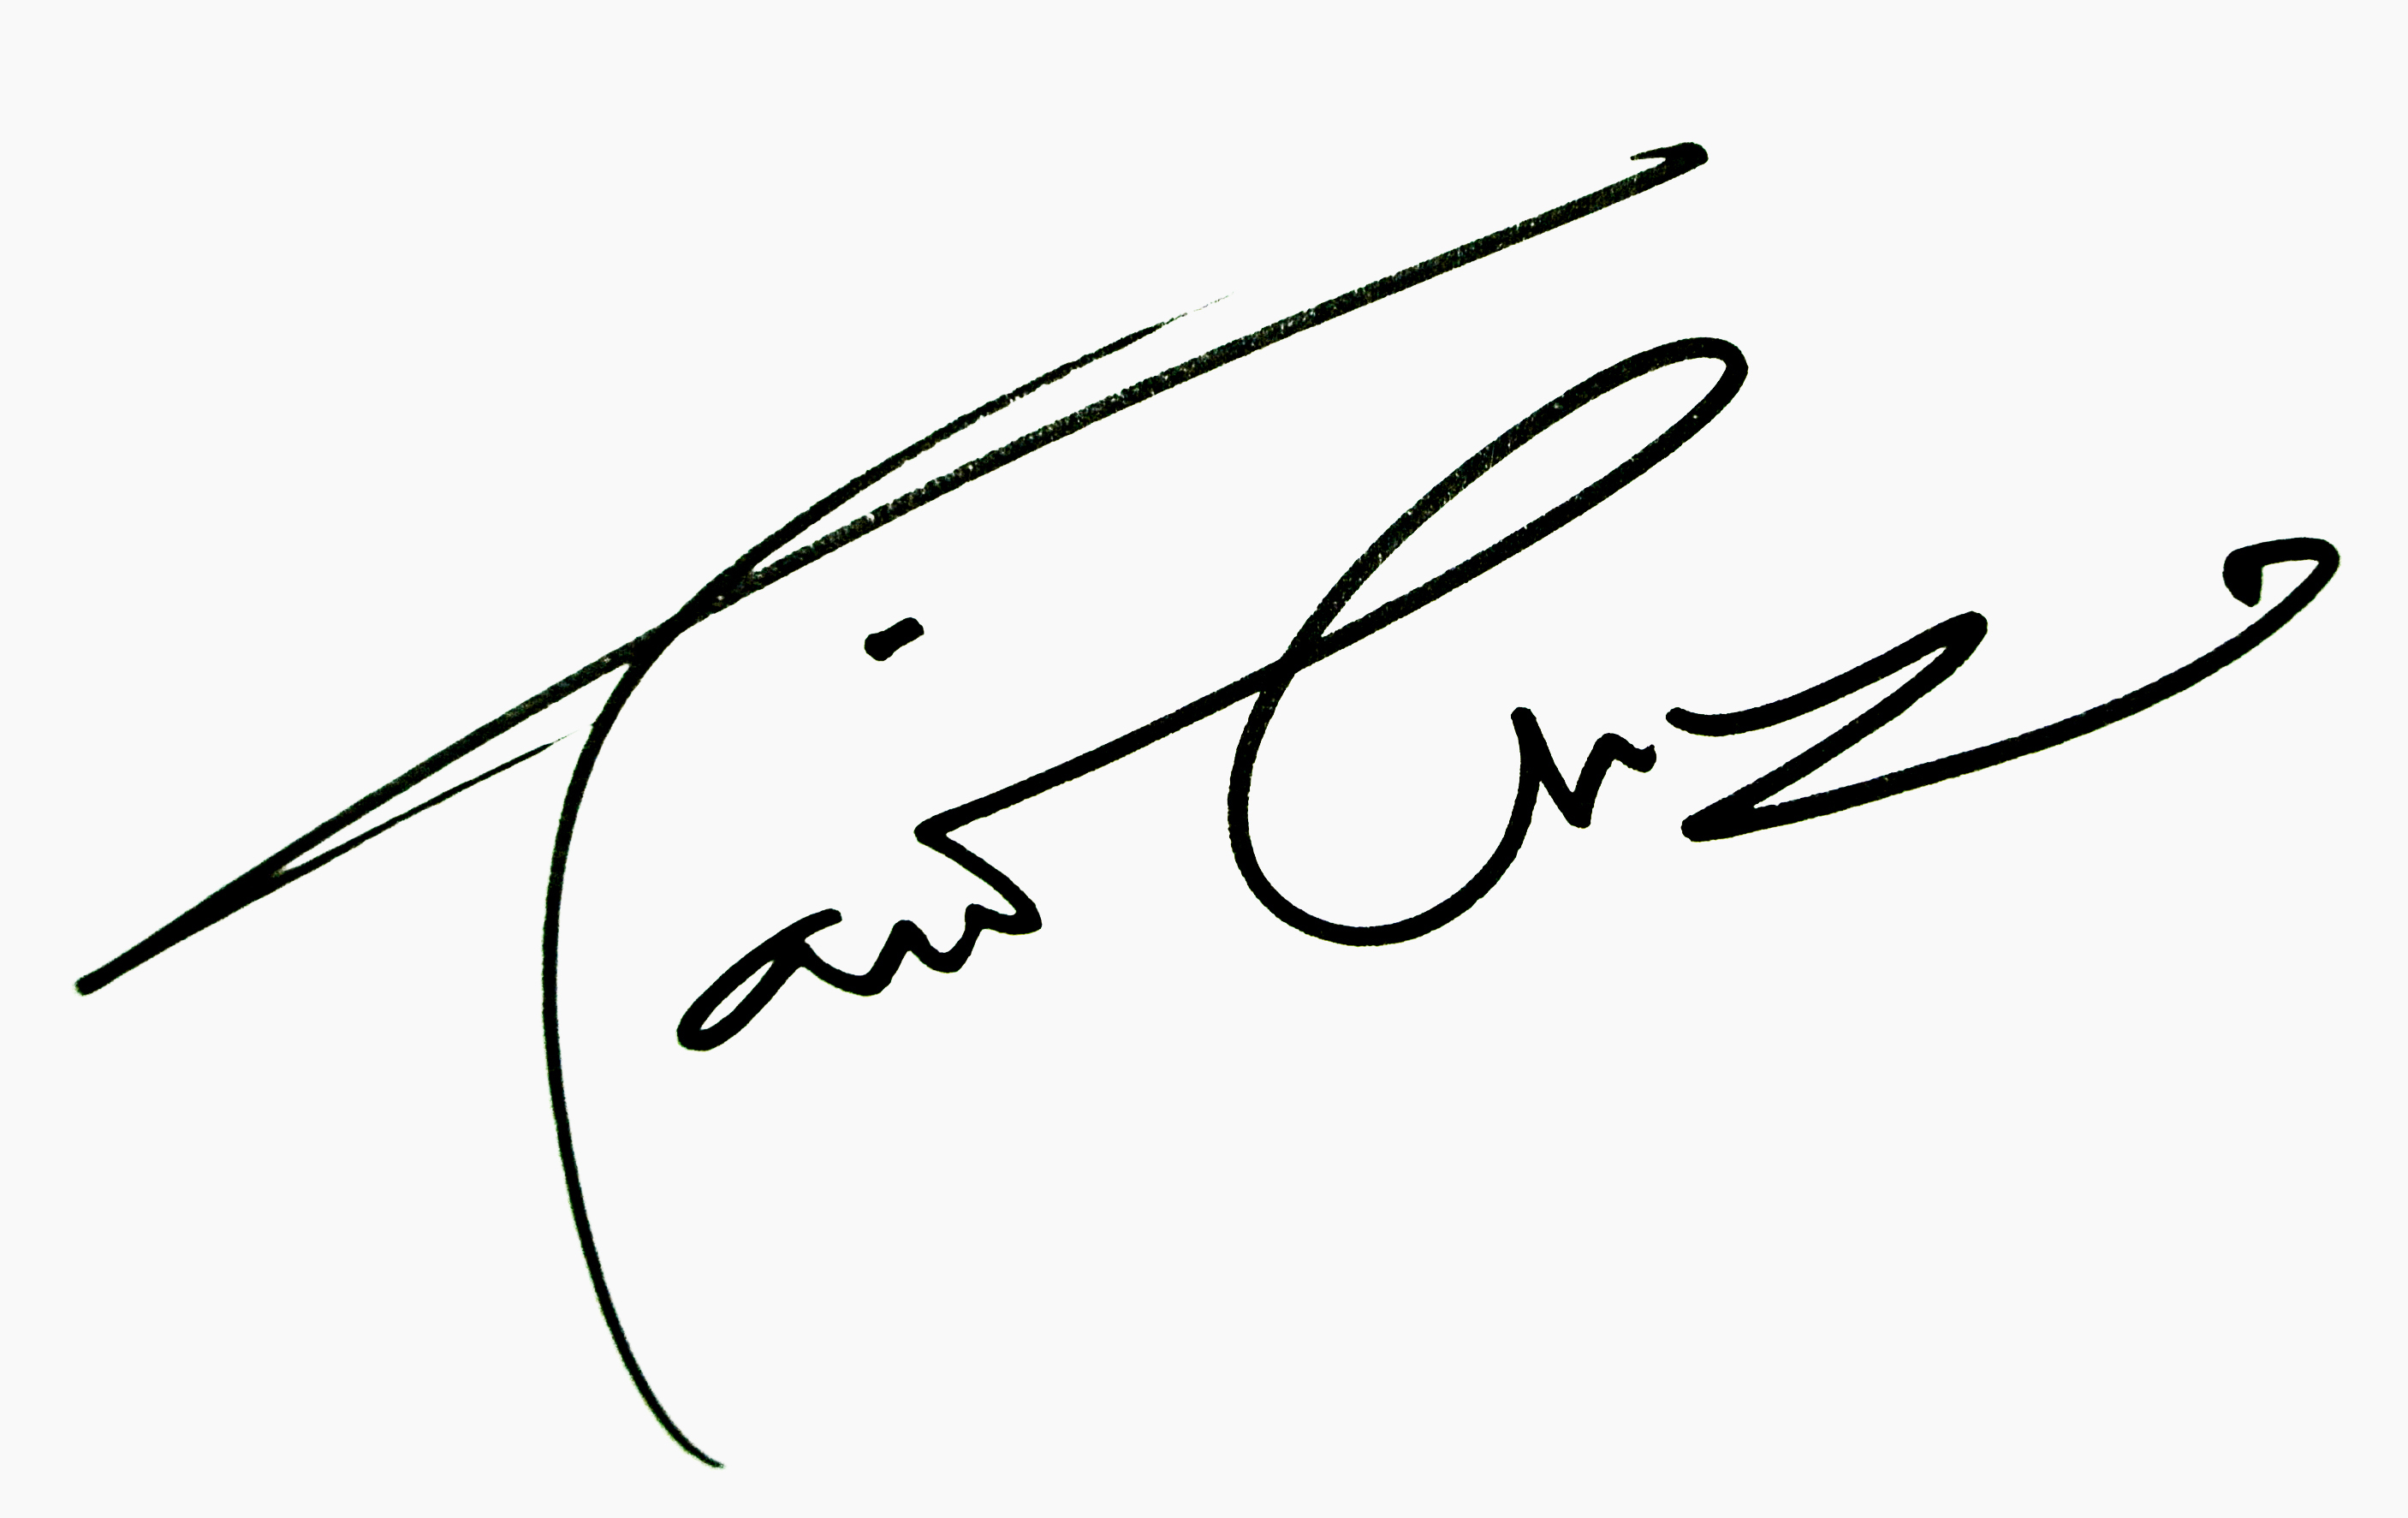
Signature of: taio cruz